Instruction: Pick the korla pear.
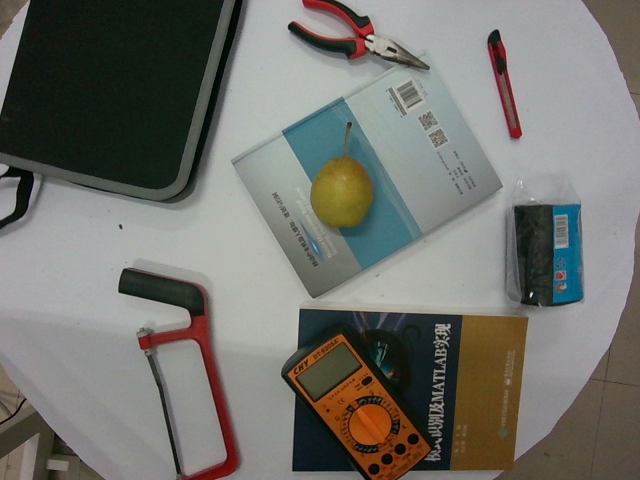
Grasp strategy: vertical